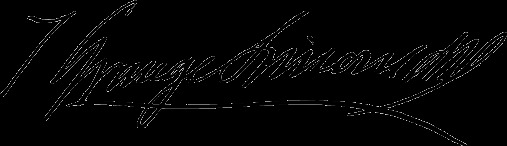
Signature of: t grange simons